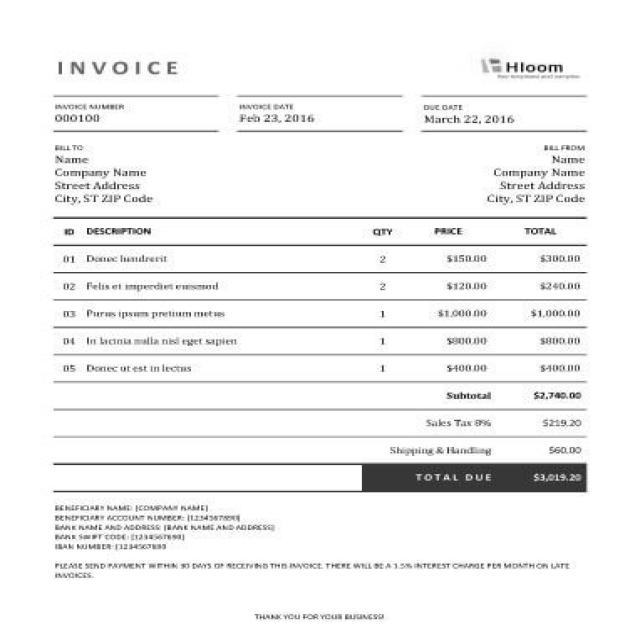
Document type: Invoice